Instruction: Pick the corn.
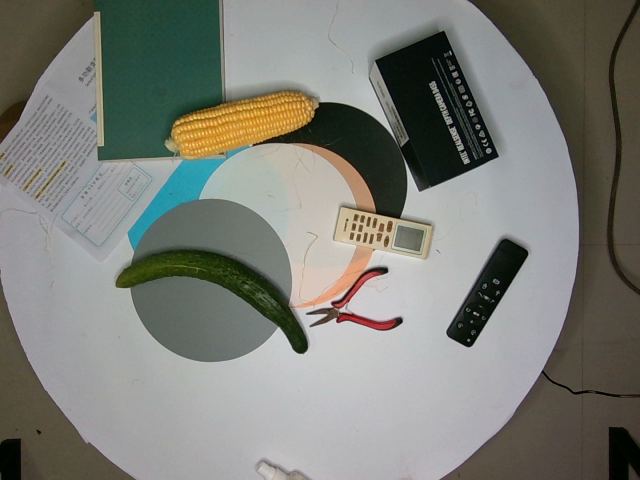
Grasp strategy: vertical